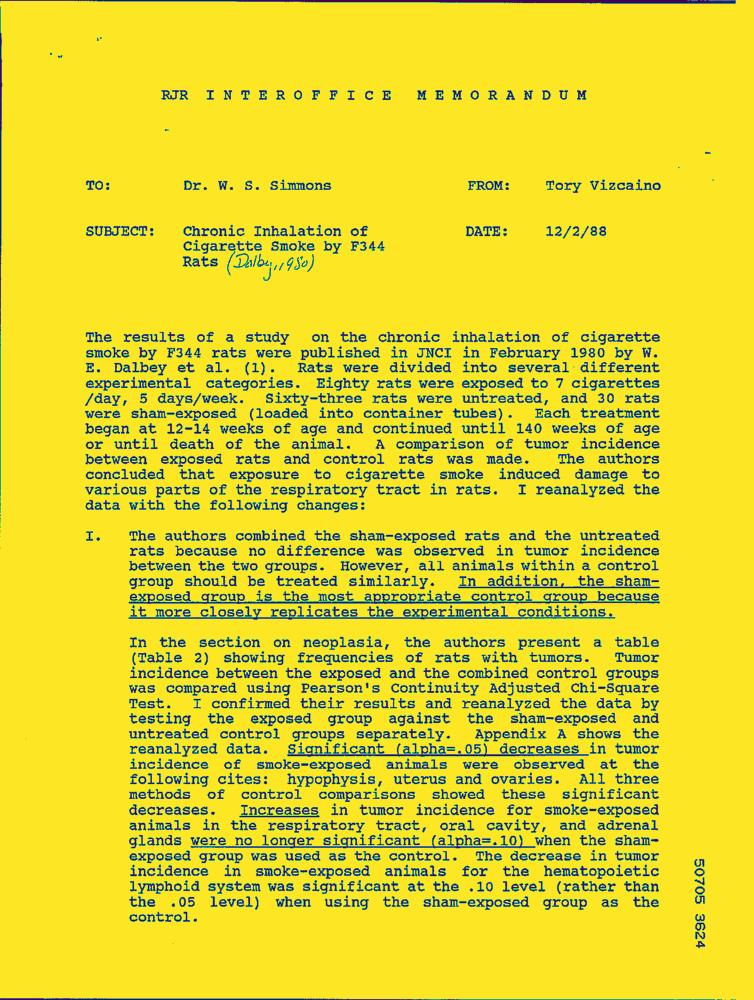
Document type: Letter-Doc